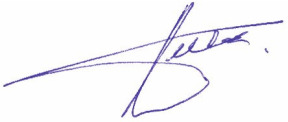
Signature of: armand duka